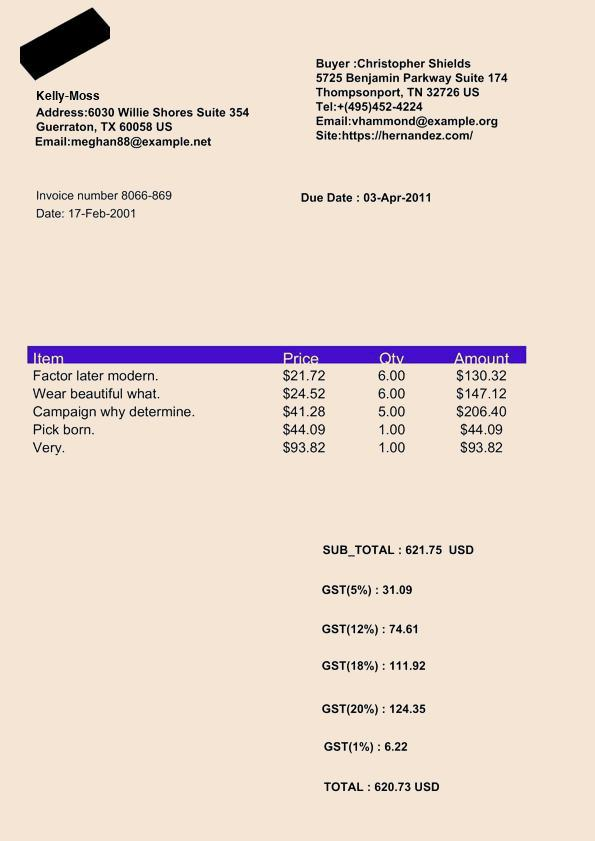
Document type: Invoice